Question: Talk about the condition:
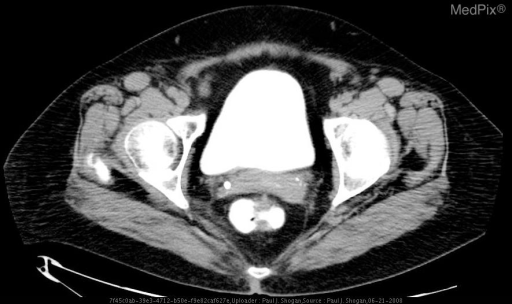
Answer: The disease is discussed as: Colovaginal fistula, which is an abnormal communication between the colon and vagina is most frequently caused by diverticular disease.  The sigmoid colon is most commonly affected, and most women who develop a sigmoidovaginal fistula have a history of a hysterectomy.  Other causes included neoplasms, inflammatory bowel disease, radiation, infection, and trauma.

Rectovaginal fistulas represent a small portion of all anorectal fistulas, and are frequently secondary to obstetric complications, perineal infections, neoplasms such as colorectal adenocarcinoma or cervical cancer, radiation, trauma, and inflammatory bowel disease (ulcerative colitis).  Diverticular disease, which is typically absent in the rectum, is not a factor.

Patients with colovaginal fistulas may present with feces, flatus, or mucus discharge from the vagina.  Anal incontinence may also be present secondary to anal sphincter compromise.

Although the clinical symptoms, particularly the passage of feces through the vagina, indicate the presence of a fistula, its detection is often difficult unless a large communication is present. Vaginography and barium enema in conjunction with physical examination have traditionally been used for diagnosis.  CT, MR imaging, and endorectal US are alternative imaging modalities.

Colovaginal fistulas are managed surgically, by takedown of the fistula with colon resection and primary anastomosis.  Conservative management may be attempted in poor surgical candidates.